Question: What was observed in the imaging?
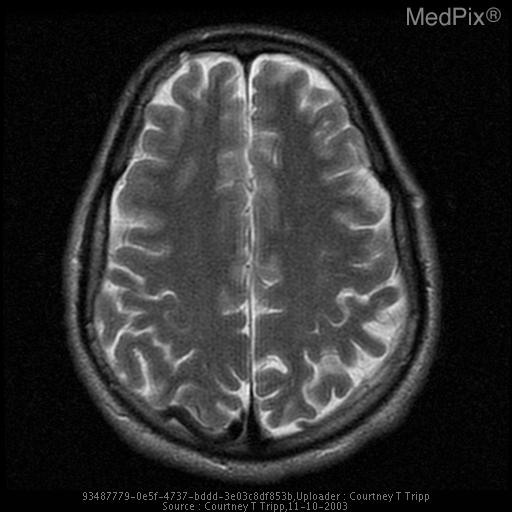
Answer: The imaging shows Right posterior parietal lobe arteriovenous malformation measuring
2.1 x 1.5 x 1.7cm with no obvious deep drainage noted and no eloquent brain
parenchyma involved.  As an MRA was not obtained, a aneurysm cannot be
entirely excluded. Right posterior parietal lobe arteriovenous malformation.  This malformation has an enlarged feeding artery from a branch of the distal right middle cerebral
artery and a large draining vein which communicates with the superior
sagittal sinus..